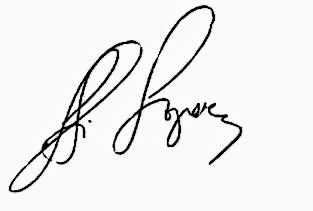
Signature of: ani lorak